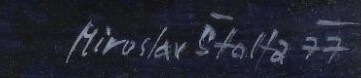
Signature of: miroslav štolfa